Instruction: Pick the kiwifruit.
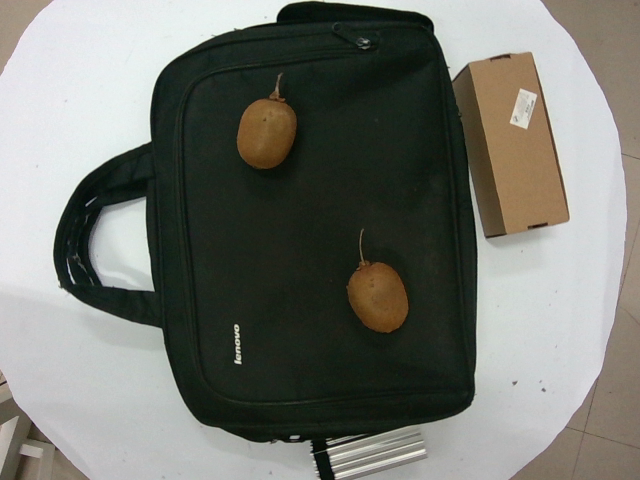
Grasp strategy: vertical